Question: Can you provide the account number mentioned in the document?
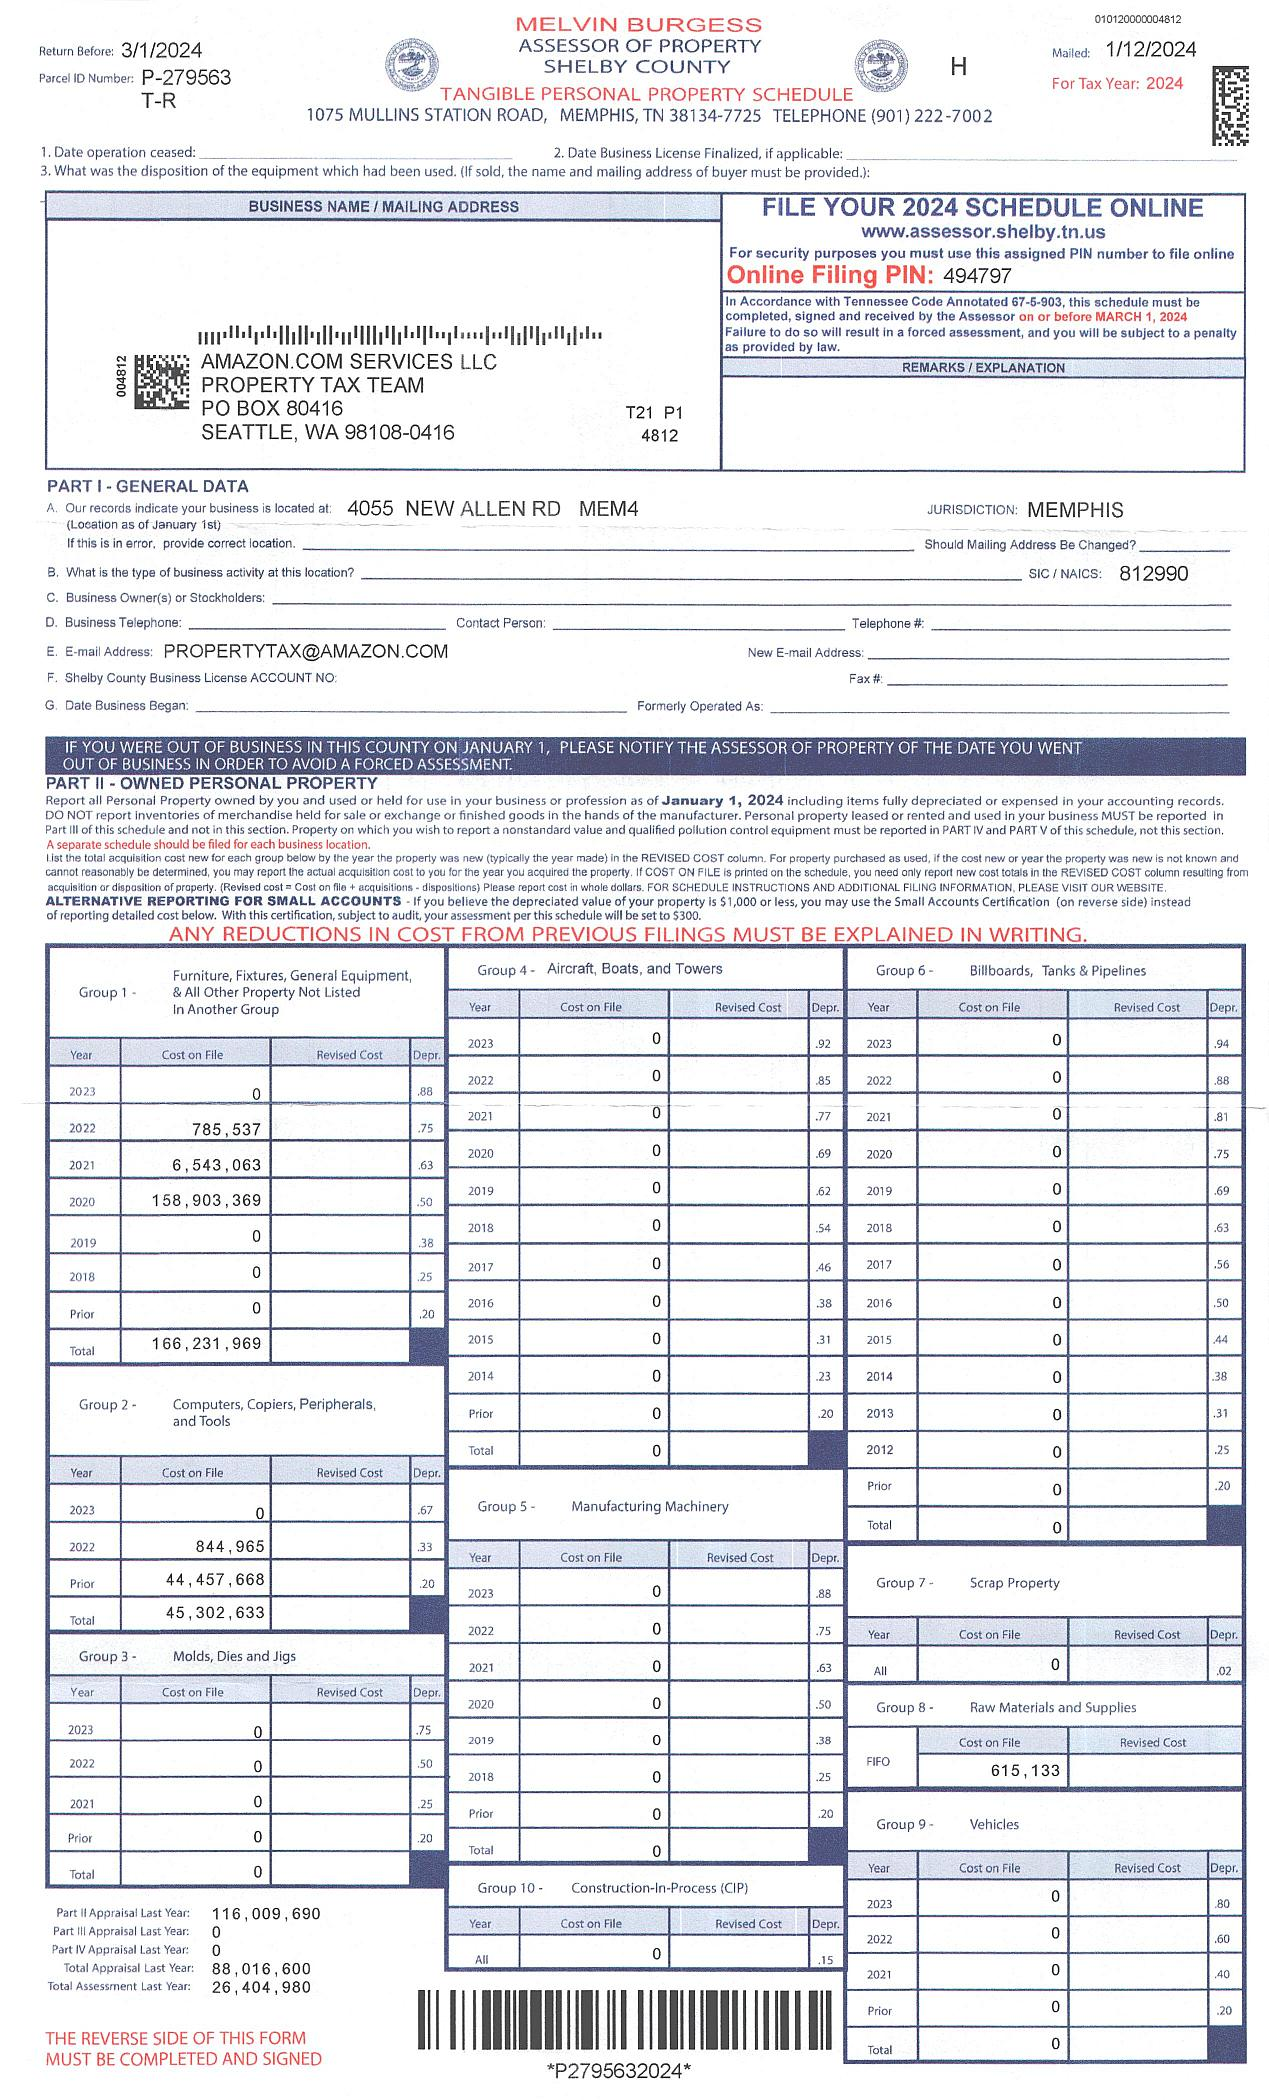
Answer: "812990"